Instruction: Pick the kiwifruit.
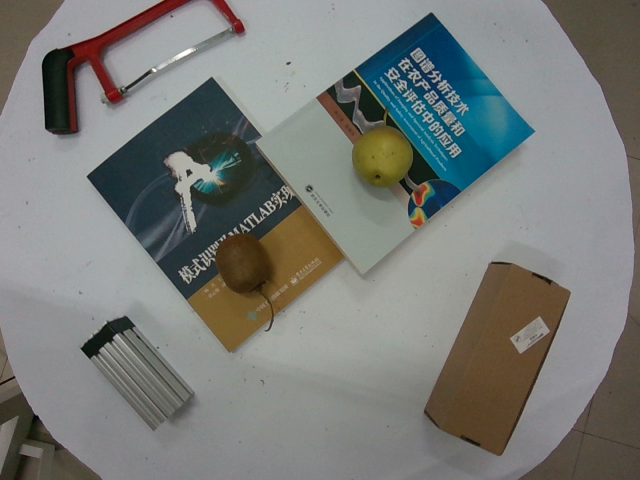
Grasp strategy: vertical